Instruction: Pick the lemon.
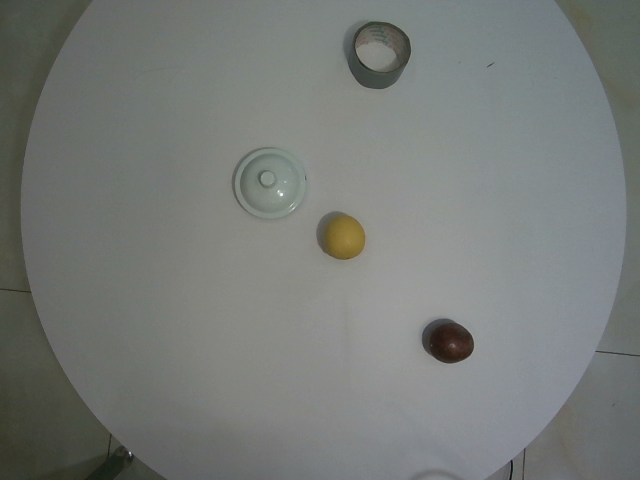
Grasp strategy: vertical